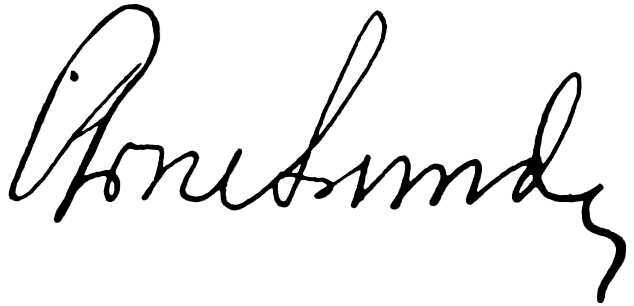
Signature of: arne sunde